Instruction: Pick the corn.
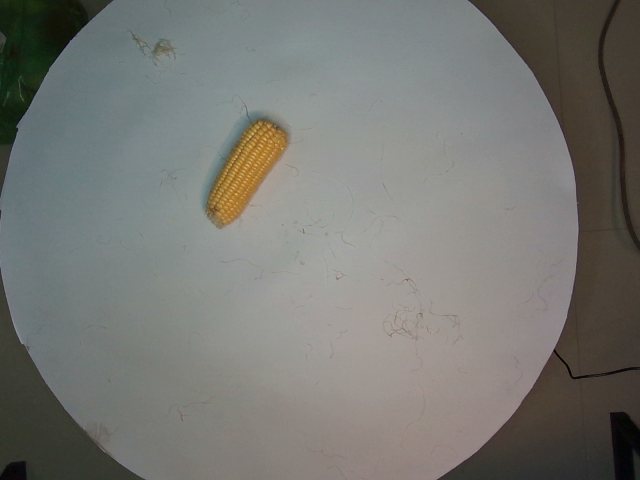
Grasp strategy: vertical